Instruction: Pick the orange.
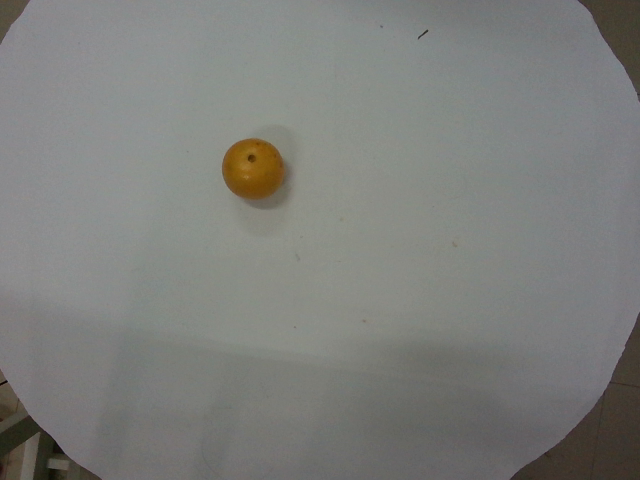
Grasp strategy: vertical